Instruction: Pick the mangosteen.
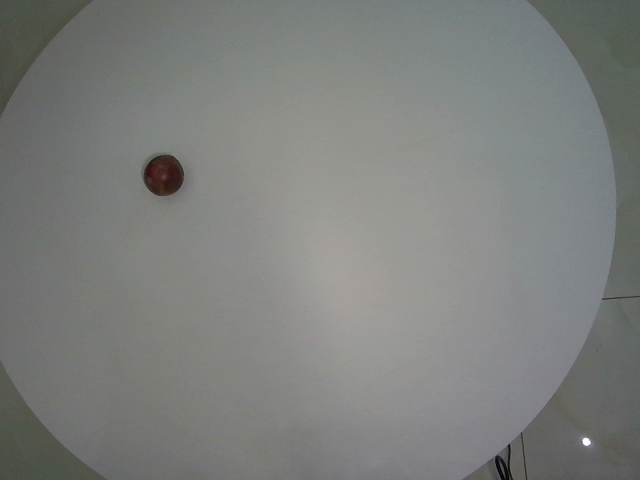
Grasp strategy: vertical